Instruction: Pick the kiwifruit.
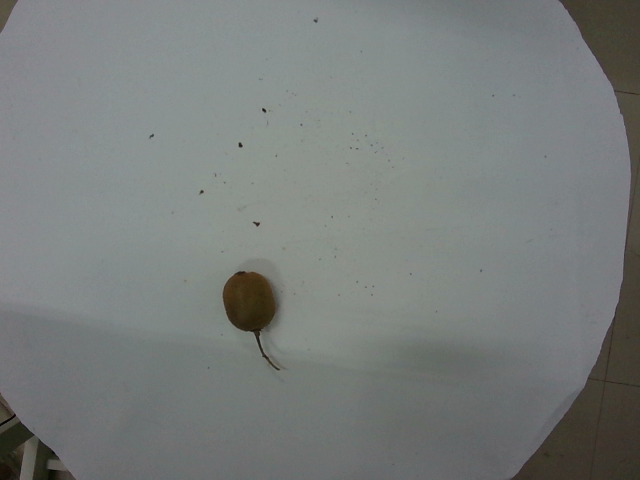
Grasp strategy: vertical